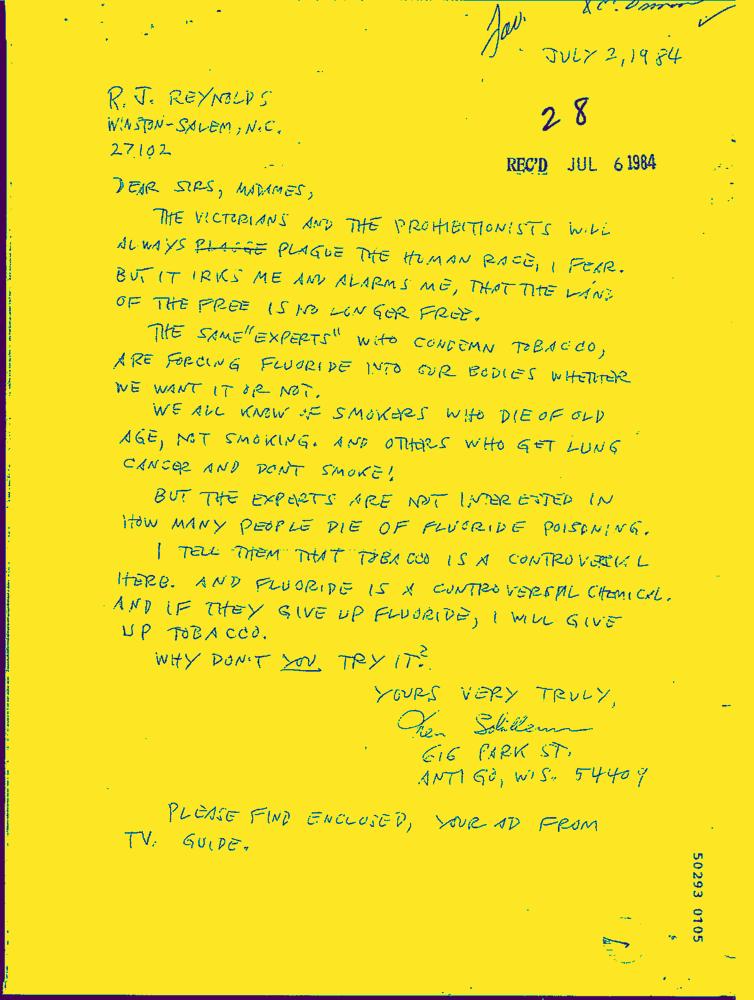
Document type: Hand-Written